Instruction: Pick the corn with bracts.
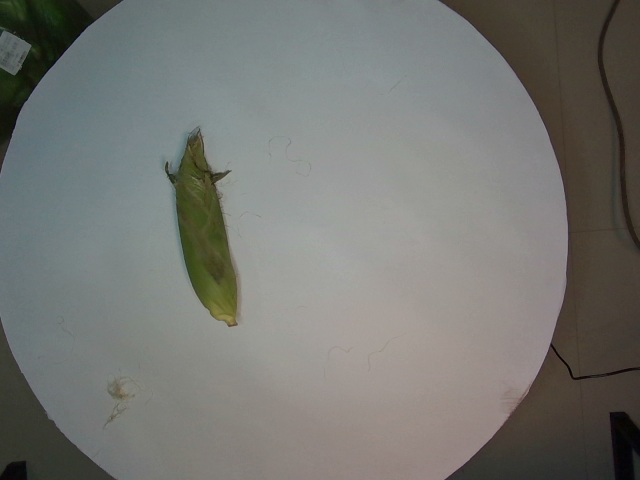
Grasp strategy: vertical